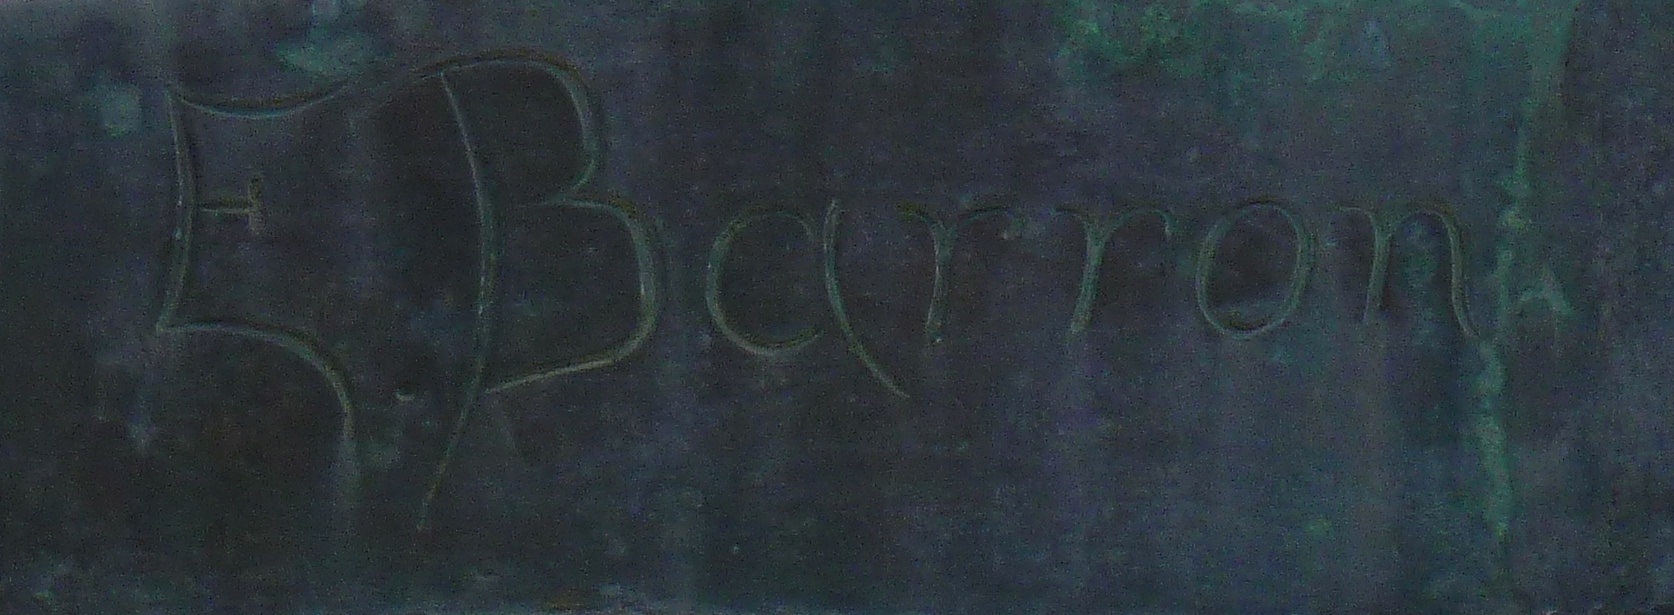
Signature of: eduardo barrón